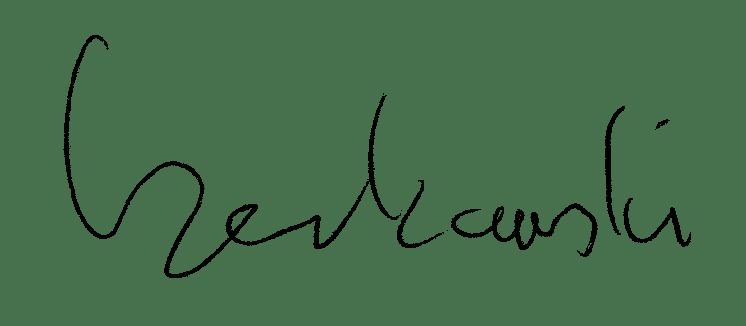
Signature of: piotr czerkawski